Question: What is the filing due date as per the document?
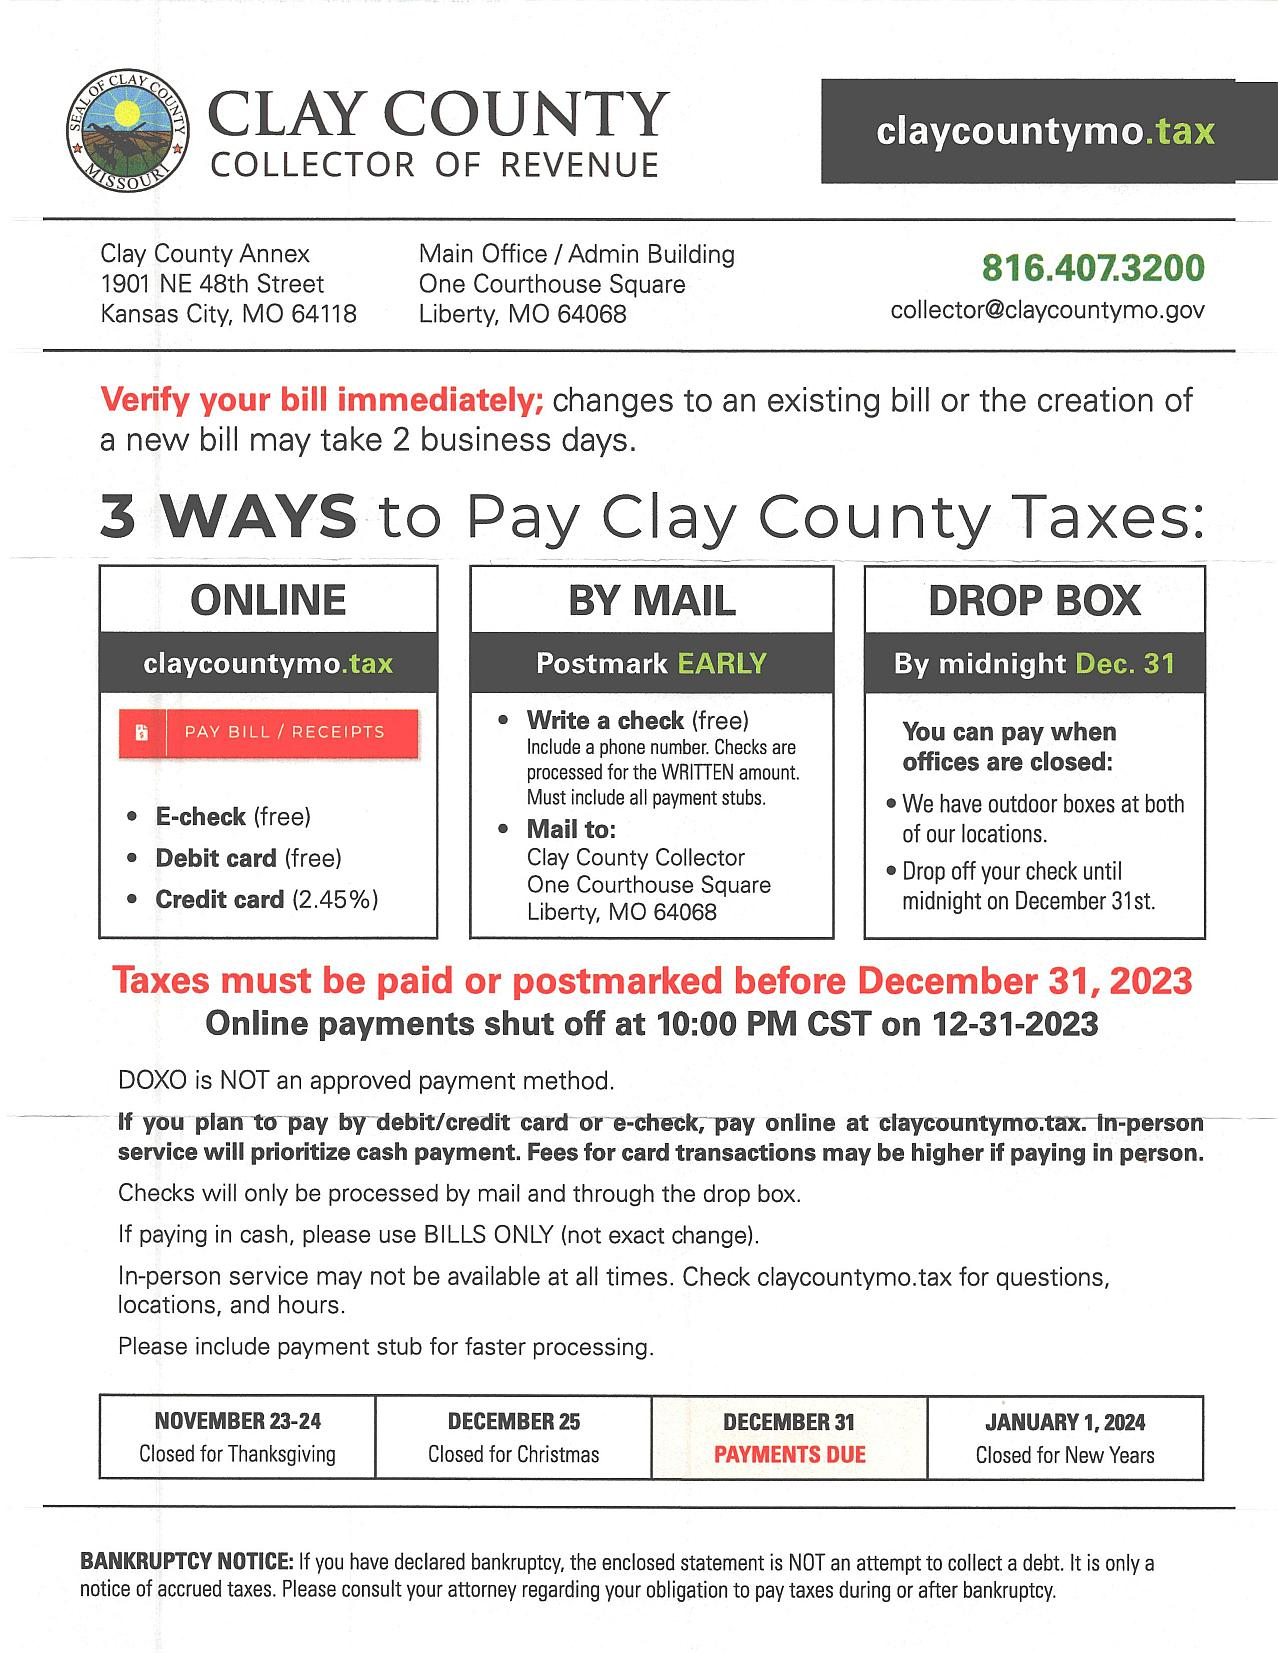
Answer: "31-Dec-23"